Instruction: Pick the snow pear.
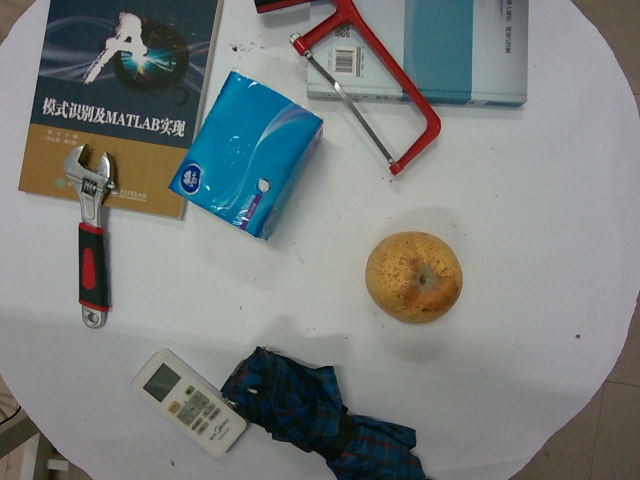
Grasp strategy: vertical